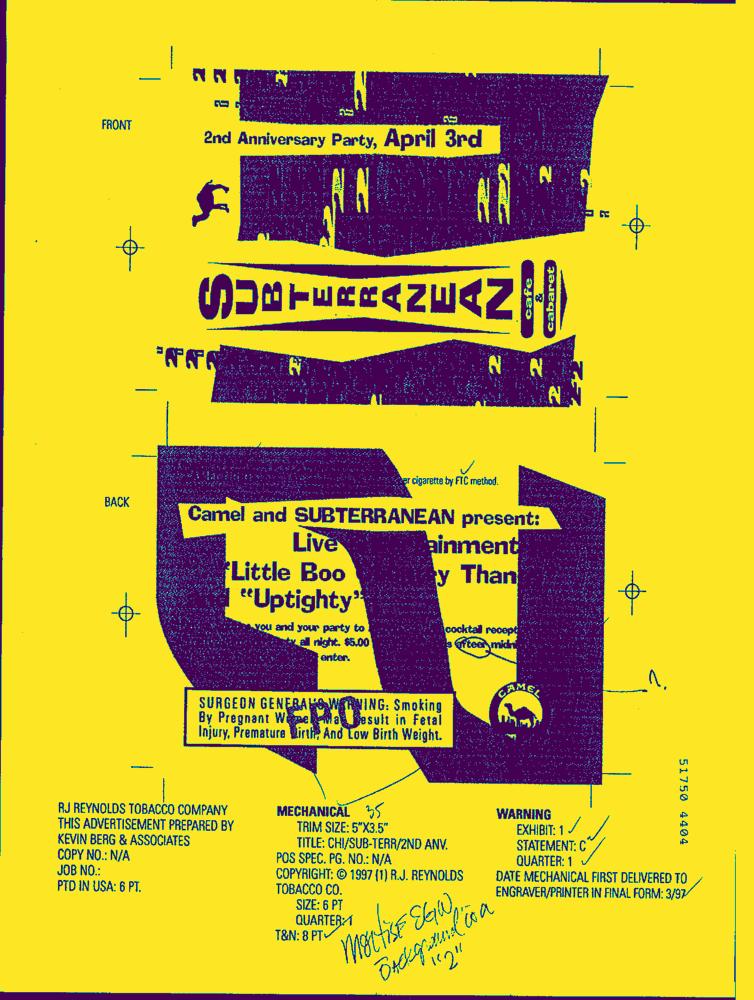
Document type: AD